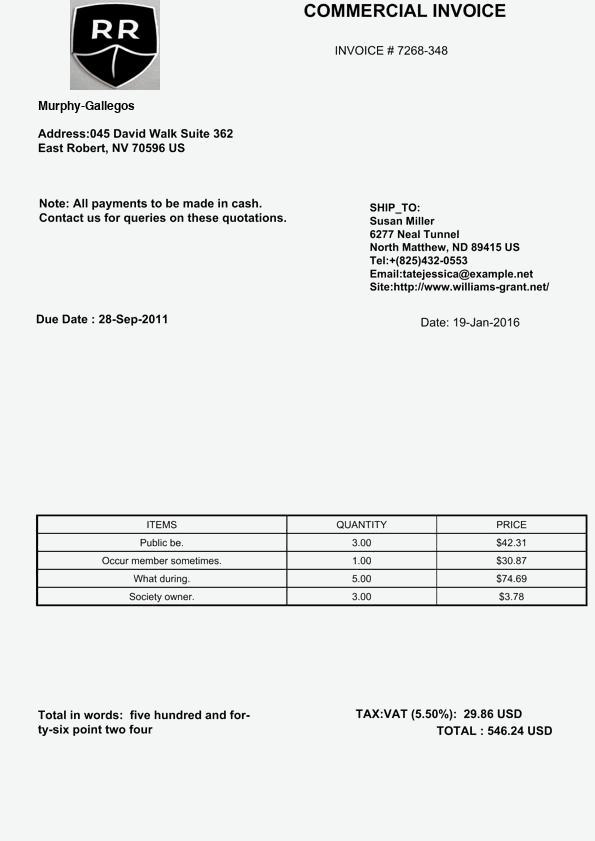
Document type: Invoice